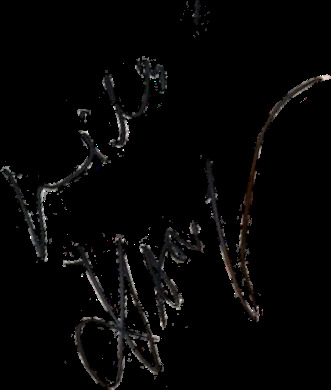
Signature of: kangana ranaut